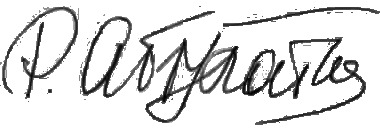
Signature of: ramazan abdulatipov